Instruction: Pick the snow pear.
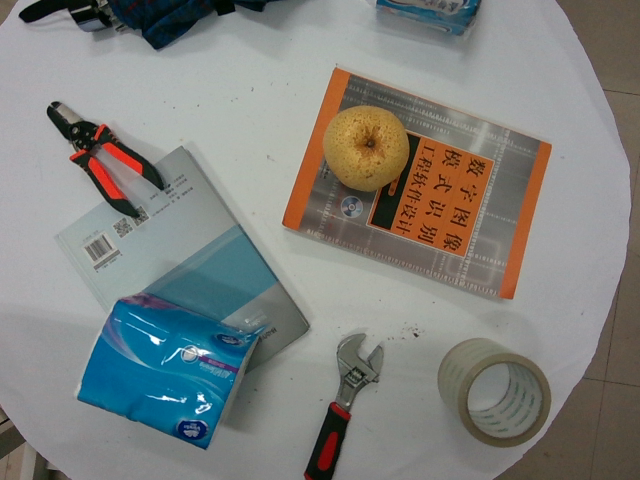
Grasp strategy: vertical